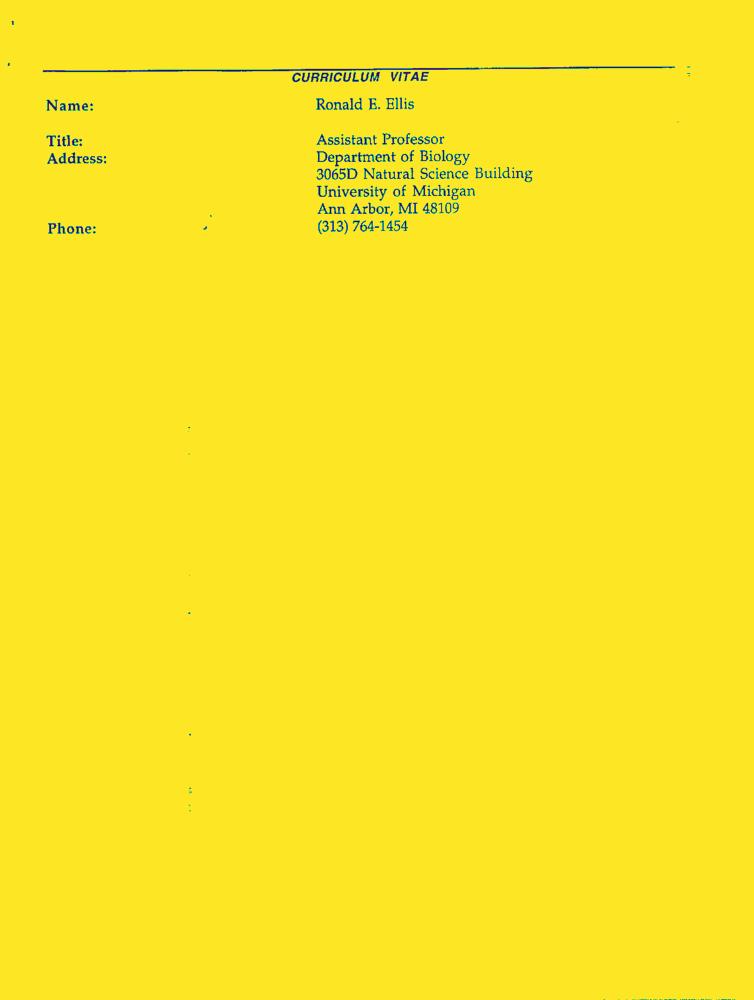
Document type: Resume-Doc